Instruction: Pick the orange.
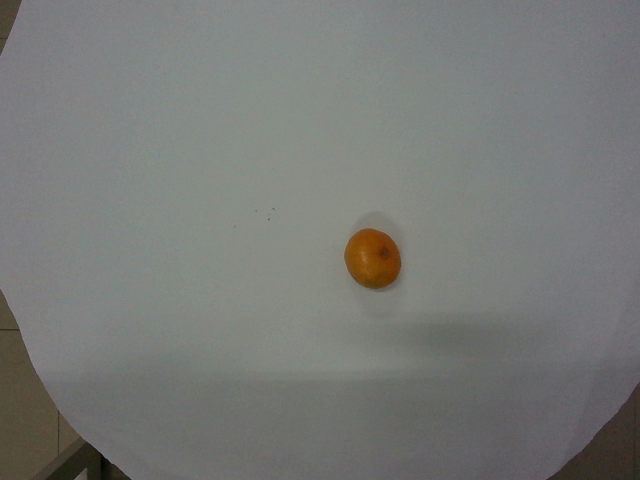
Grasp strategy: vertical